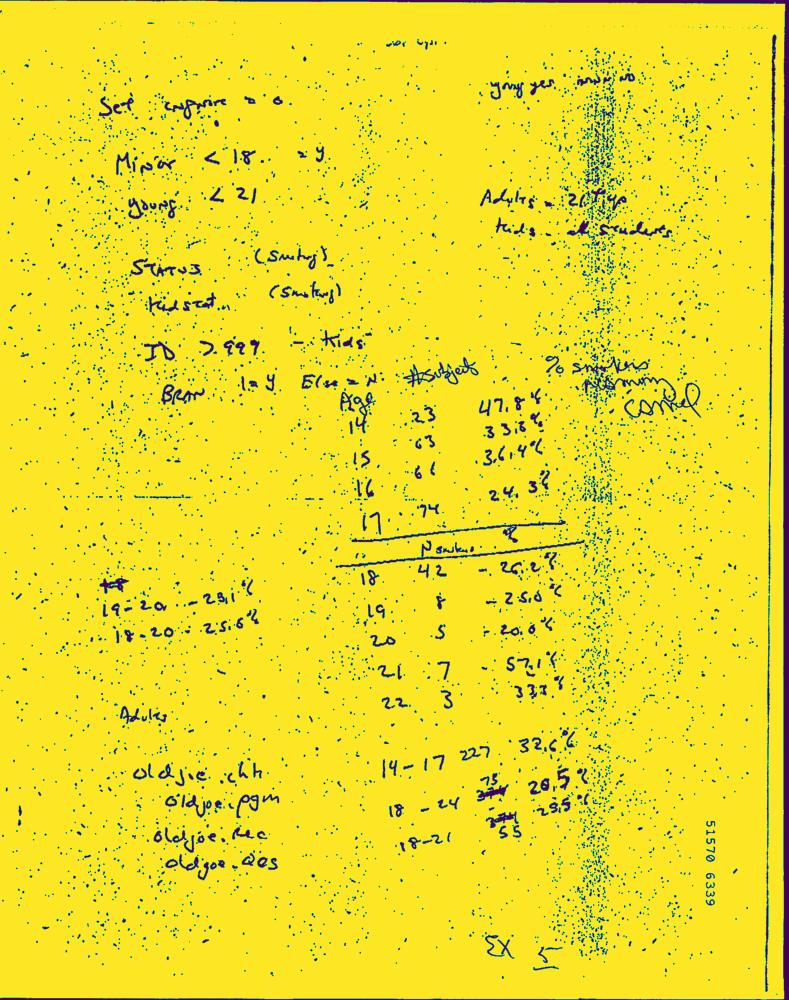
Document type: Hand-Written